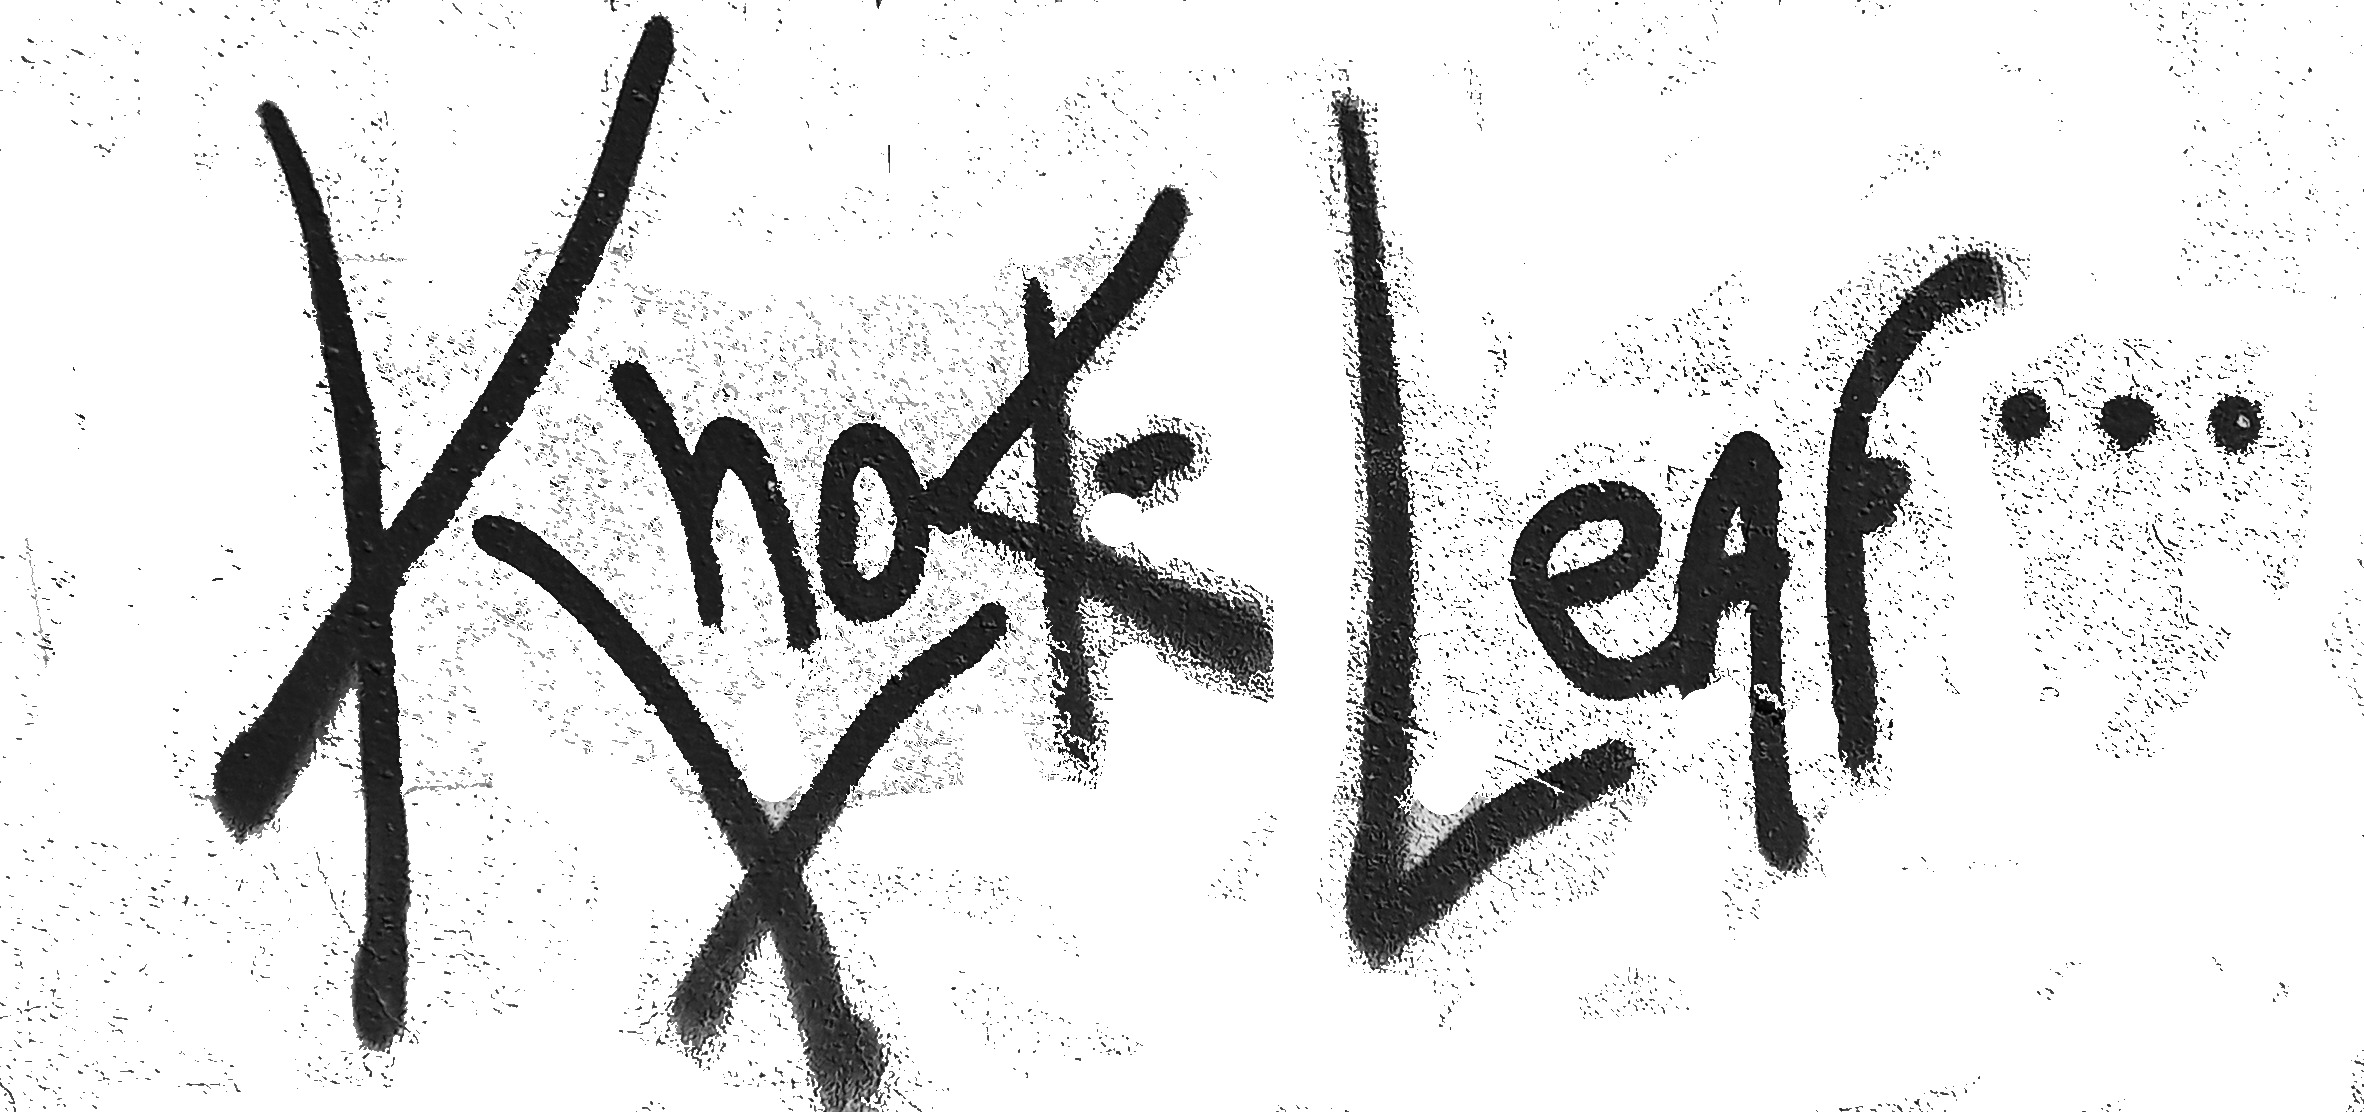
Signature of: norka paz